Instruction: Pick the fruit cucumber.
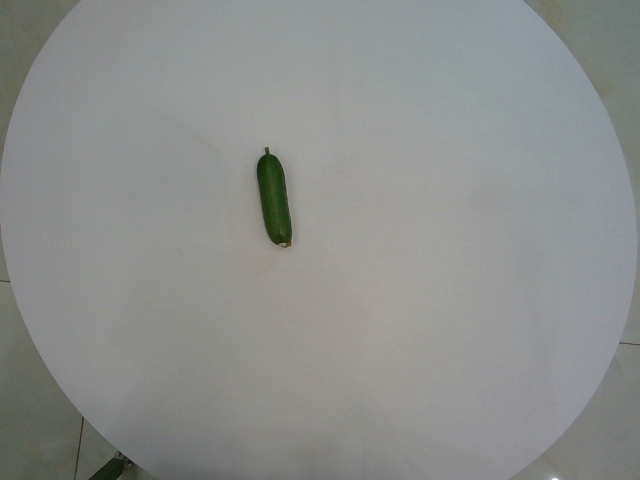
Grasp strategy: vertical